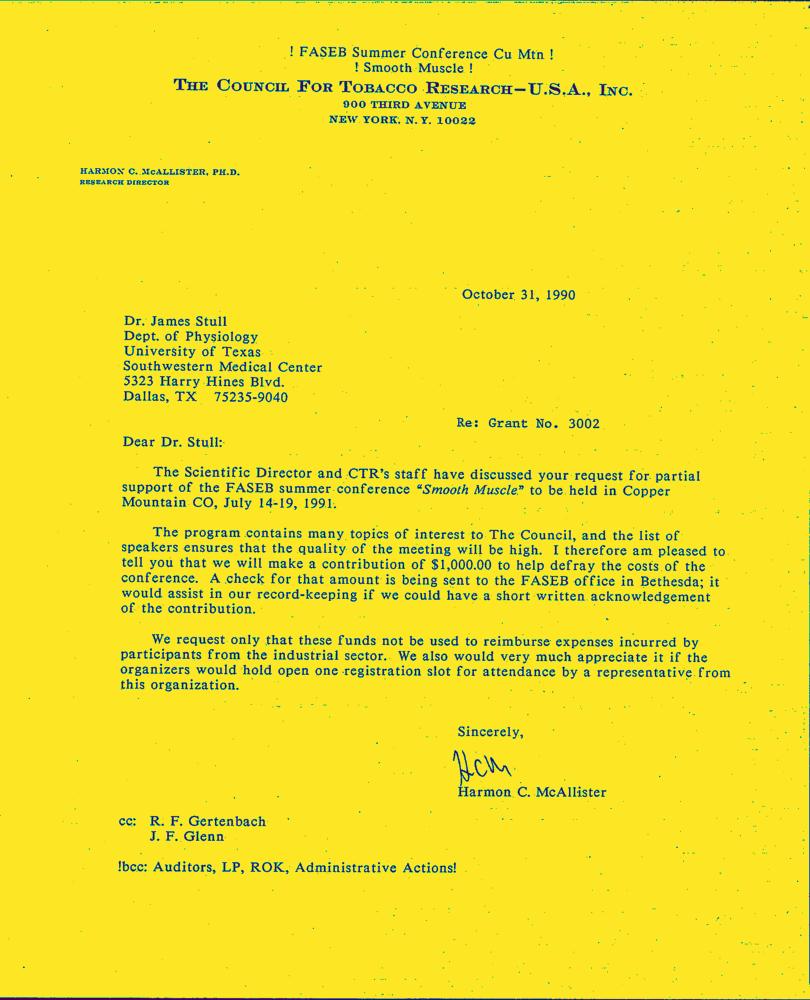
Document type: Letter-Doc